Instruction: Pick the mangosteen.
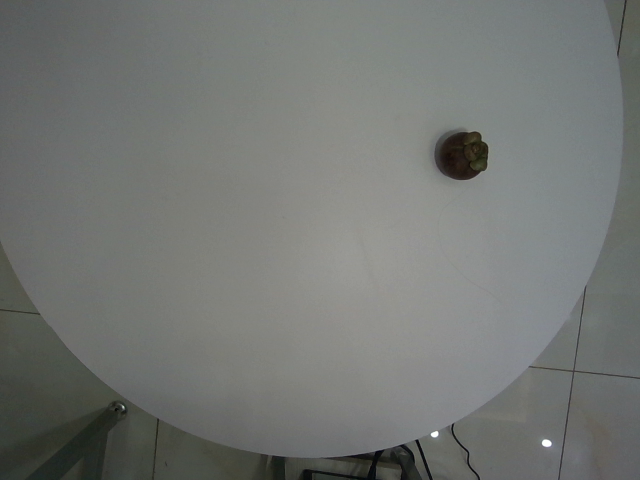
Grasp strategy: vertical